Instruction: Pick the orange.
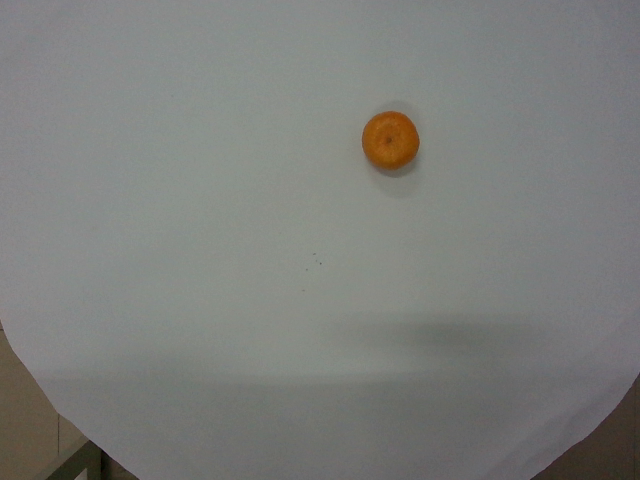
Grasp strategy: vertical